Question: What jurisdiction, city, or county is the document associated with?
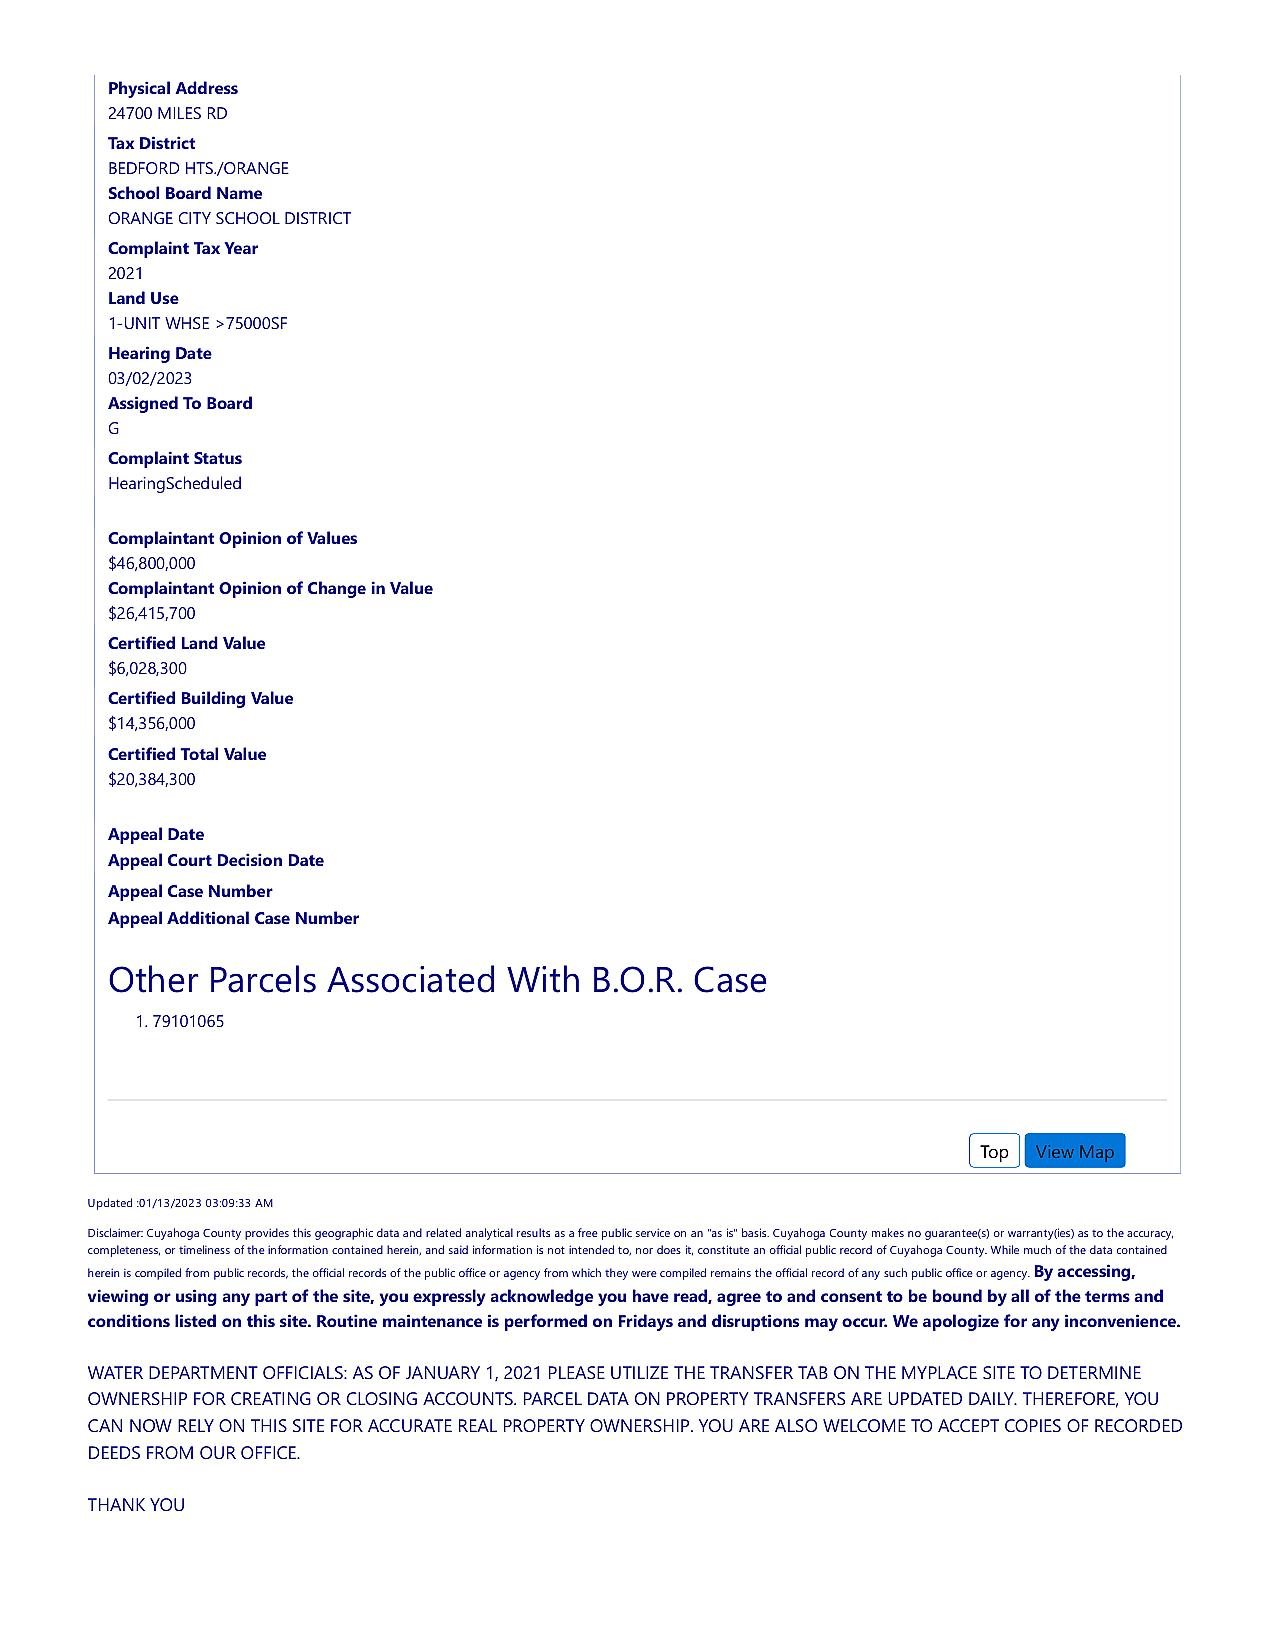
Answer: "BEDFORD HTS./ORANGE"